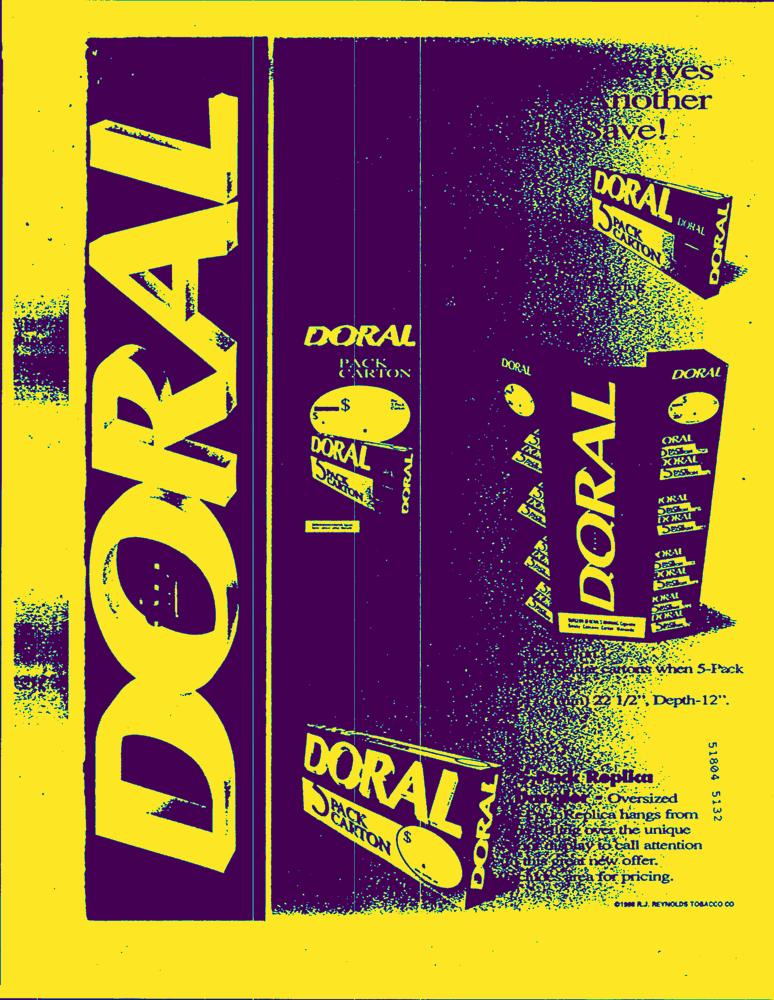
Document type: AD